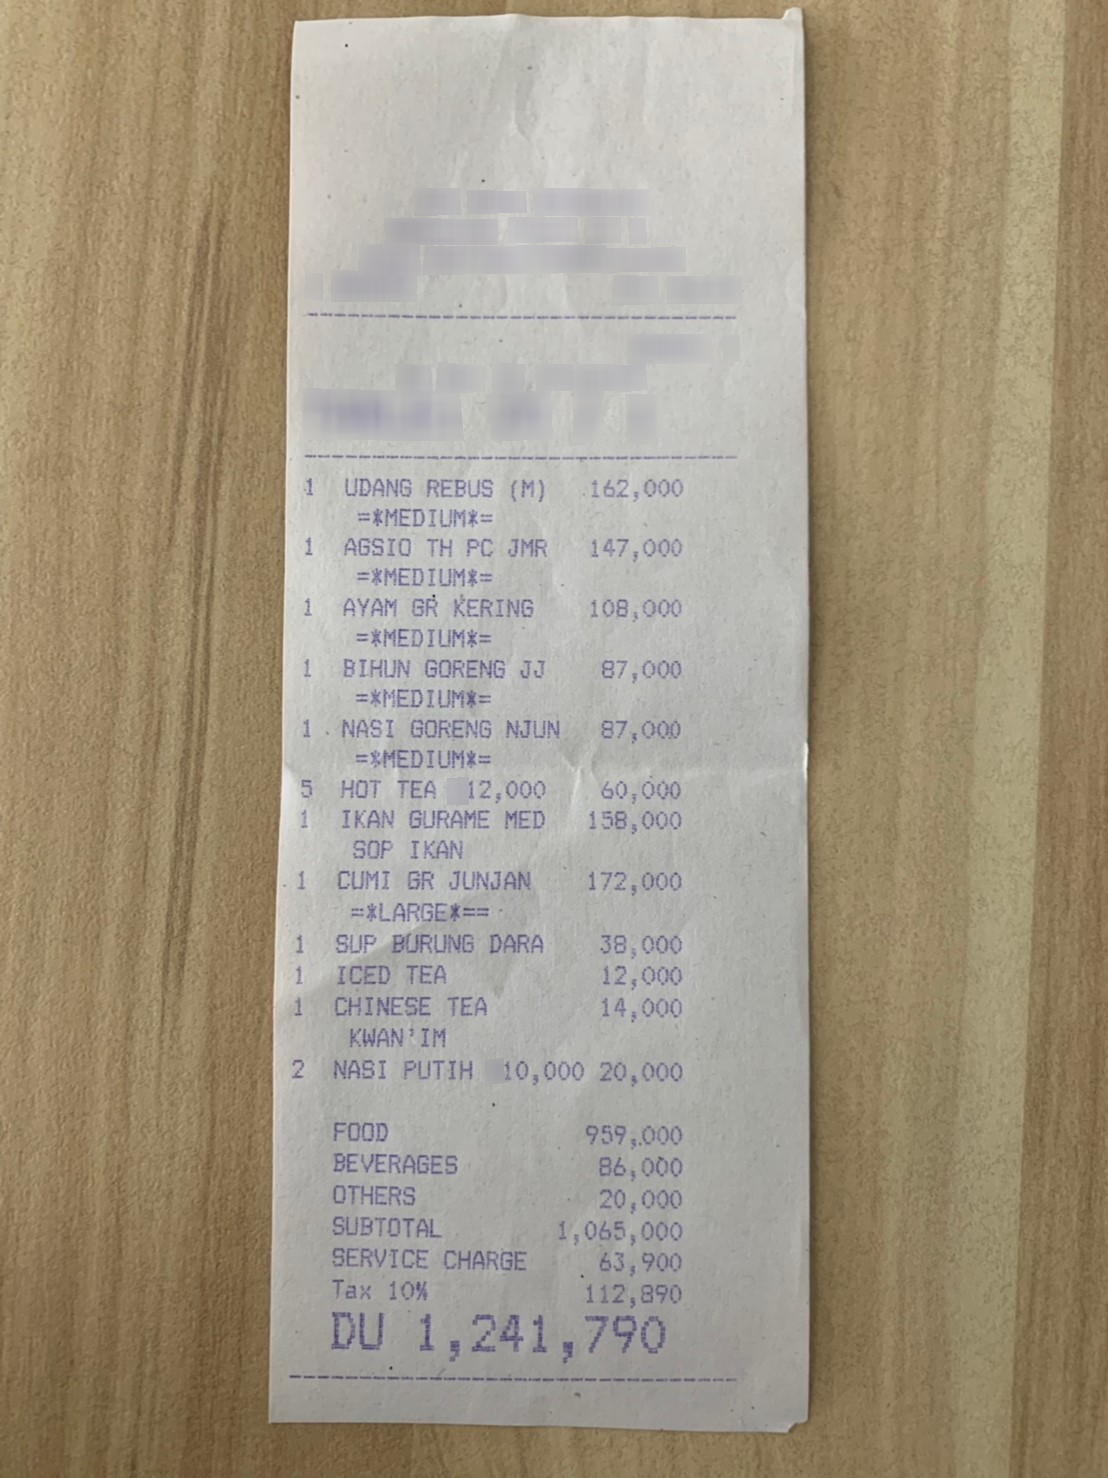
Number of items: 12
Subtotal: 1,065,000
Service charge: 63,900
Tax: 112,890
Other charges: 959,000 86,000 20,000
Total: 1,241,790
OCR text regions:
text: 1
text: UDANG
text: REBUS
text: (M)
text: 162,000
text: =*MEDIUM*=
text: 1
text: ANGSIO
text: TH
text: PC
text: JMR
text: 147,000
text: =*MEDIUM*=
text: 1
text: AYAM
text: GR
text: KERING
text: 108,000
text: =*MEDIUM*=
text: 1
text: BIHUN
text: GORENG
text: JJ
text: 87,000
text: =*MEDIUM*=
text: 1
text: NASI
text: GORENG
text: NJUN
text: 87,000
text: =*MEDIUM*=
text: 5
text: HOT
text: TEA
text: 12,000
text: 60,000
text: 1
text: IKAN
text: GURAME
text: MED
text: SOP
text: IKAN
text: 158,000
text: 1
text: CUMI
text: GR
text: JUNJAN
text: 172,000
text: =*LARGE*==
text: 1
text: SUP
text: BURUNG
text: DARA
text: 38,000
text: 1
text: ICED
text: TEA
text: 12,000
text: 1
text: CHINESE
text: TEA
text: KWAN'IM
text: 14,000
text: 2
text: NASI
text: PUTIH
text: 10,000
text: 20,000
text: FOOD
text: 959,000
text: BEVERAGES
text: 86,000
text: OTHERS
text: 20,000
text: SUBTOTAL
text: 1,065,000
text: SERVICE
text: CHARGE
text: 63,900
text: Tax
text: 10%
text: 112,890
text: DU
text: 1,241,790